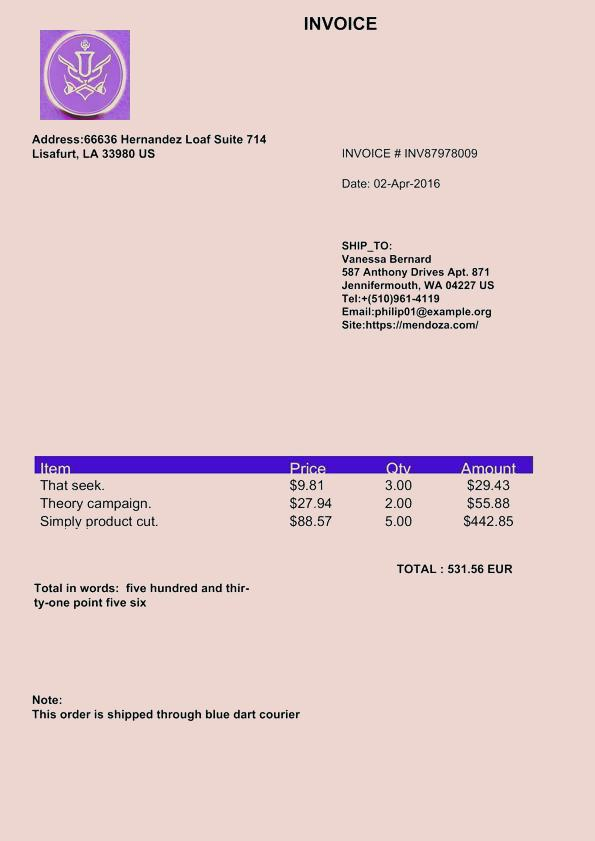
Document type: Invoice